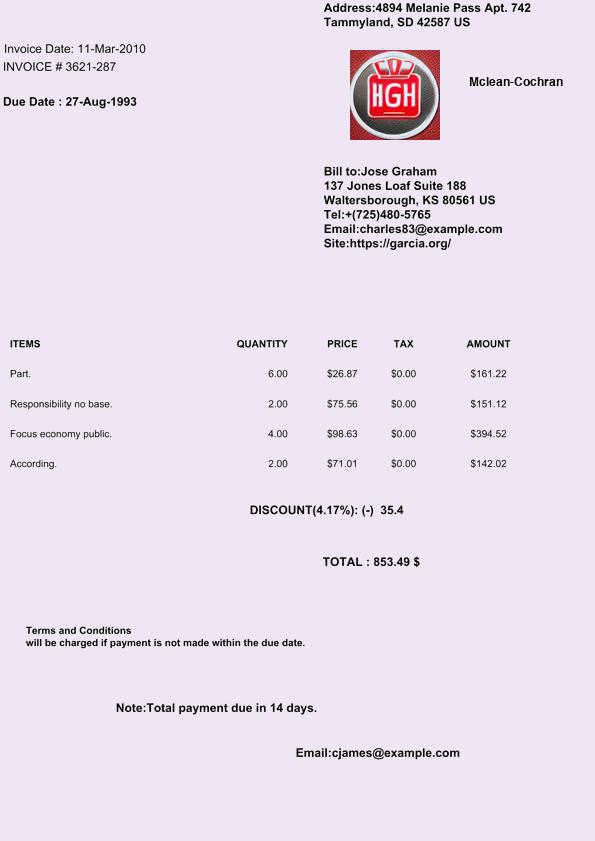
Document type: Invoice